Question: What jurisdiction, city, or county is the document associated with?
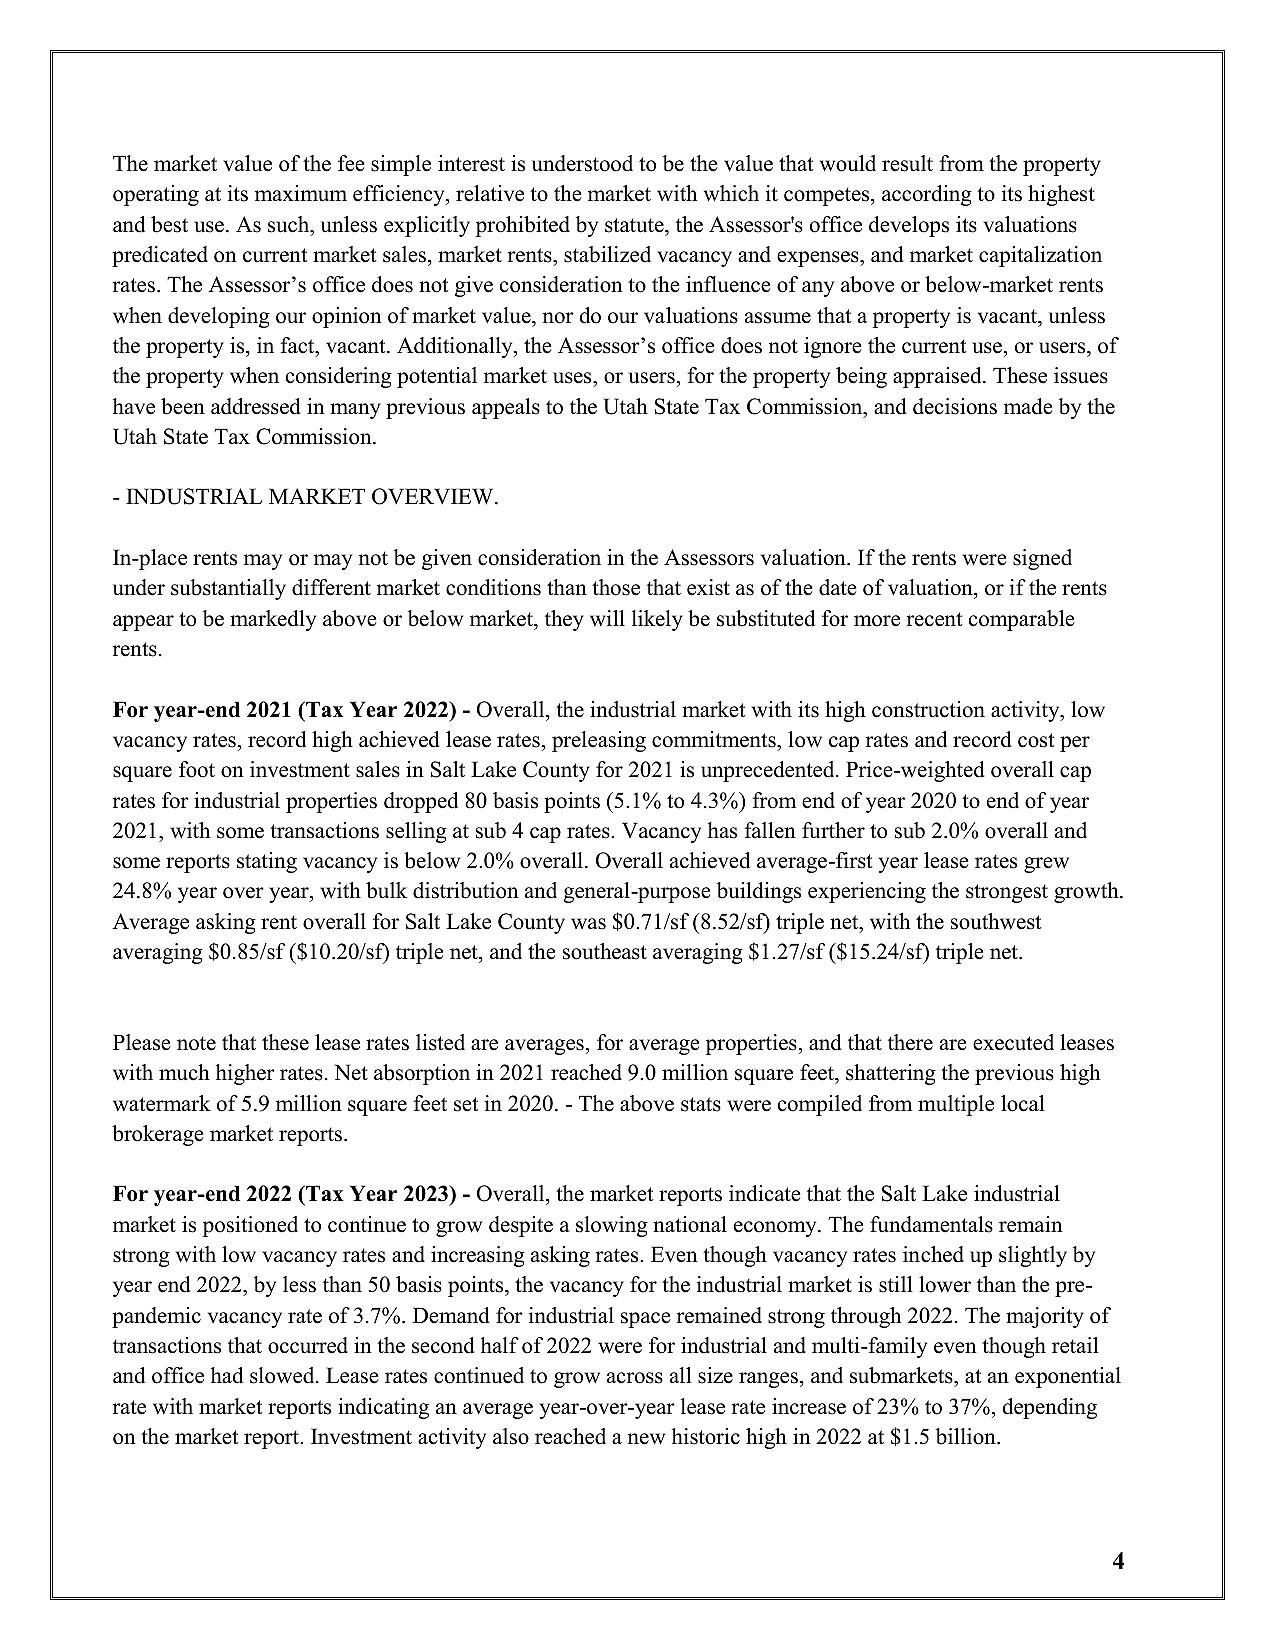
Answer: "Salt Lake County"